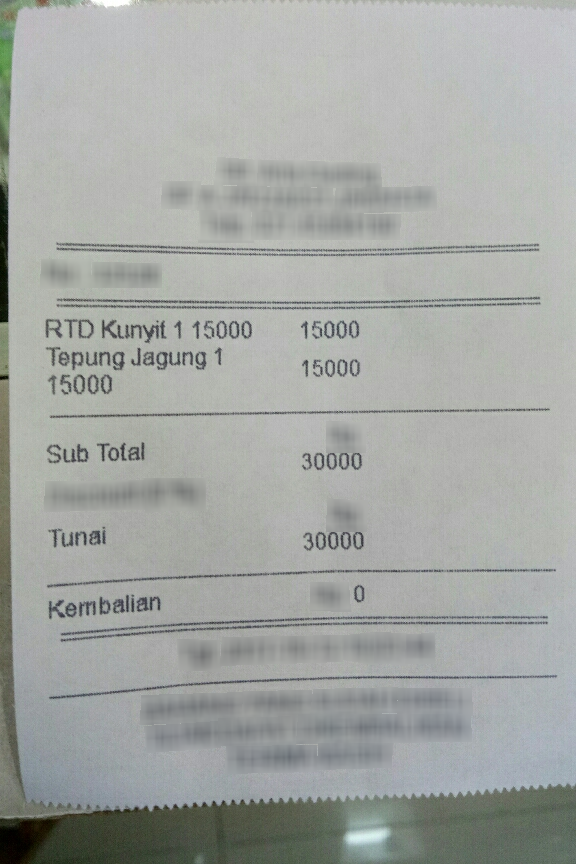
Extraction:
receipt: line_items: name: RTD Kunyit
price: 15000
qty: 1
name: Tepung Jagung
price: 15000
qty: 1
subtotal: 30000